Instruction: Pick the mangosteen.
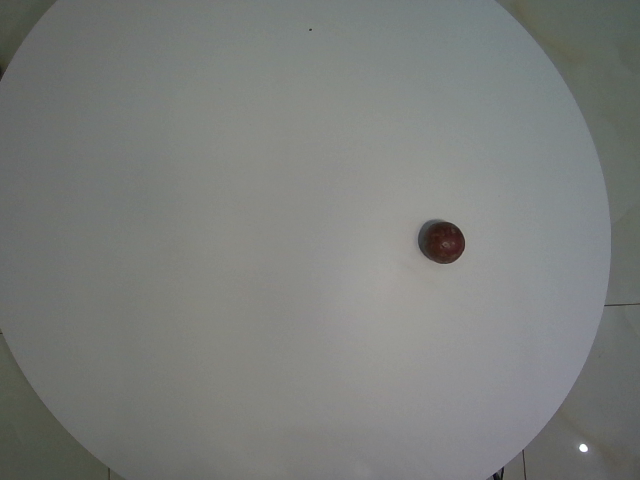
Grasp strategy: vertical